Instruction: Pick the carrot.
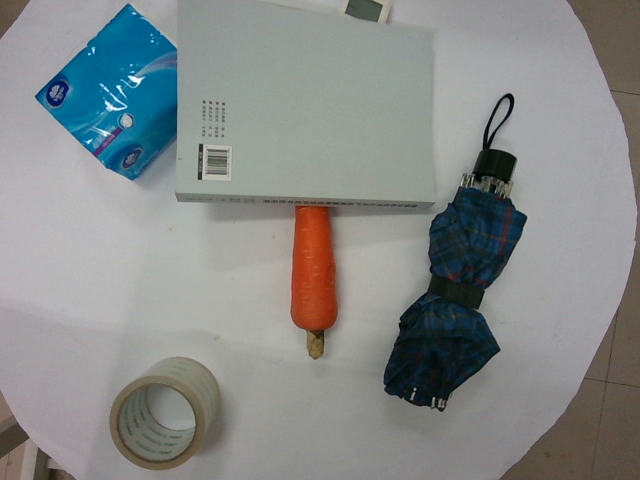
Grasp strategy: vertical